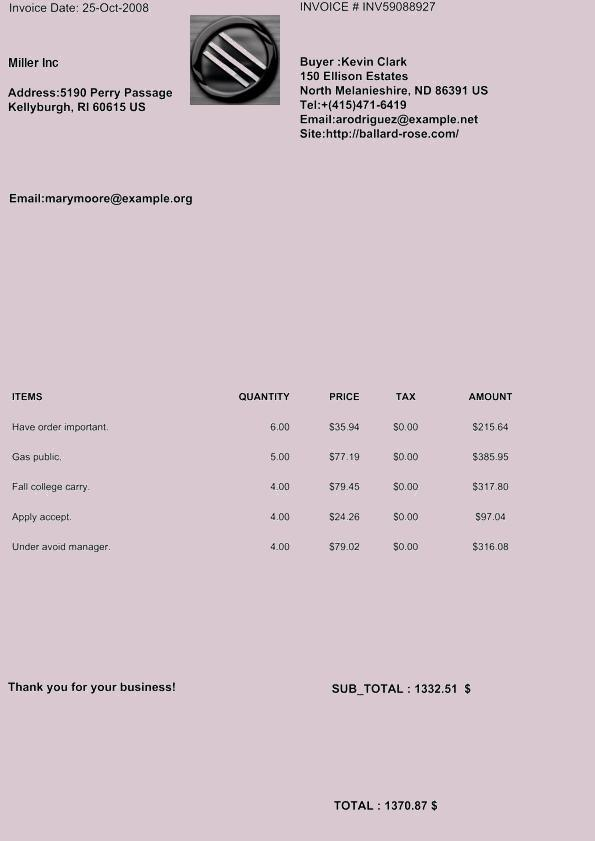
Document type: Invoice